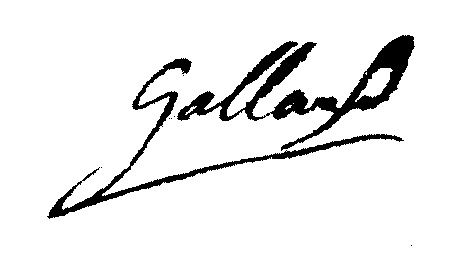
Signature of: joseph nicolas galland